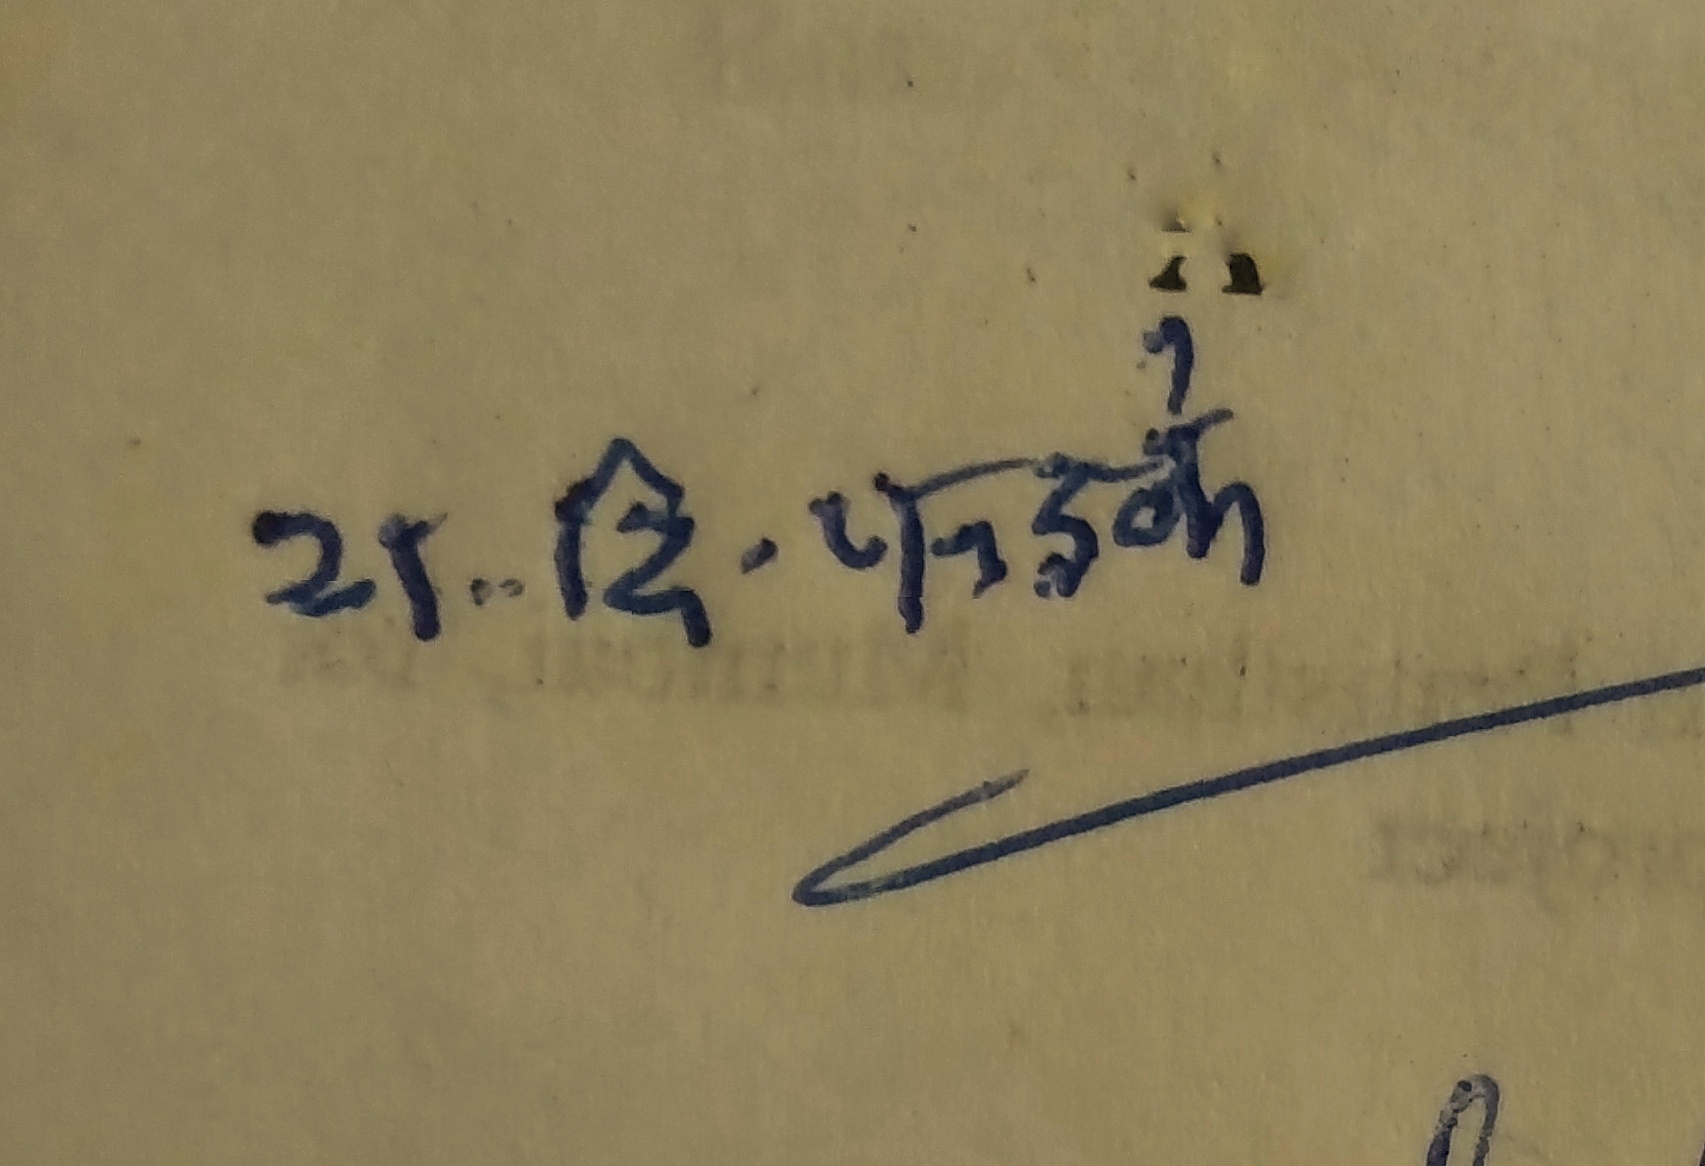
Signature of: yashawant dinkar phadke